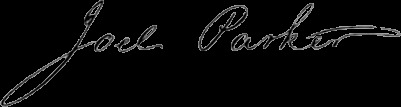
Signature of: joel parker